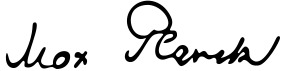
Signature of: max planck